Question: Talk about the condition:
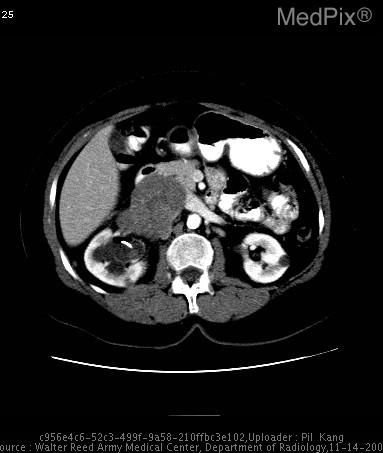
Answer: The disease is discussed as: Leiomyosarcoma is the second most common primary retroperitoneal tumor in adults, and it is the most common venous neoplasm. This entity shows three growth patterns: 1) extravascular (62%), 2 intravascular (5%), and 3) both (33%). The clinical manifestations are: 1) large abdominal mass; symptoms consistent with venous thrombosis/Budd Chiari syndrome.  The most common radiologic feature is a large, partially necrotic soft-tissue mass in the retroperitoneum with or without extension into the inferior vena cava. Computed tomography and magnetic resonance imaging typically show a nonfatty, necrotic retroperitoneal mass and a vascular component when it is present.

In this case, the tumor exhibited both extravascular and intravascular growth patterns, with a couple of images demonstrating a "beak sign" with both the IVC and the left renal vein strongly suggesting the origin as being from the IVC itself.

Treatment of choice is surgical excision.  Long-term prognosis is usually poor.